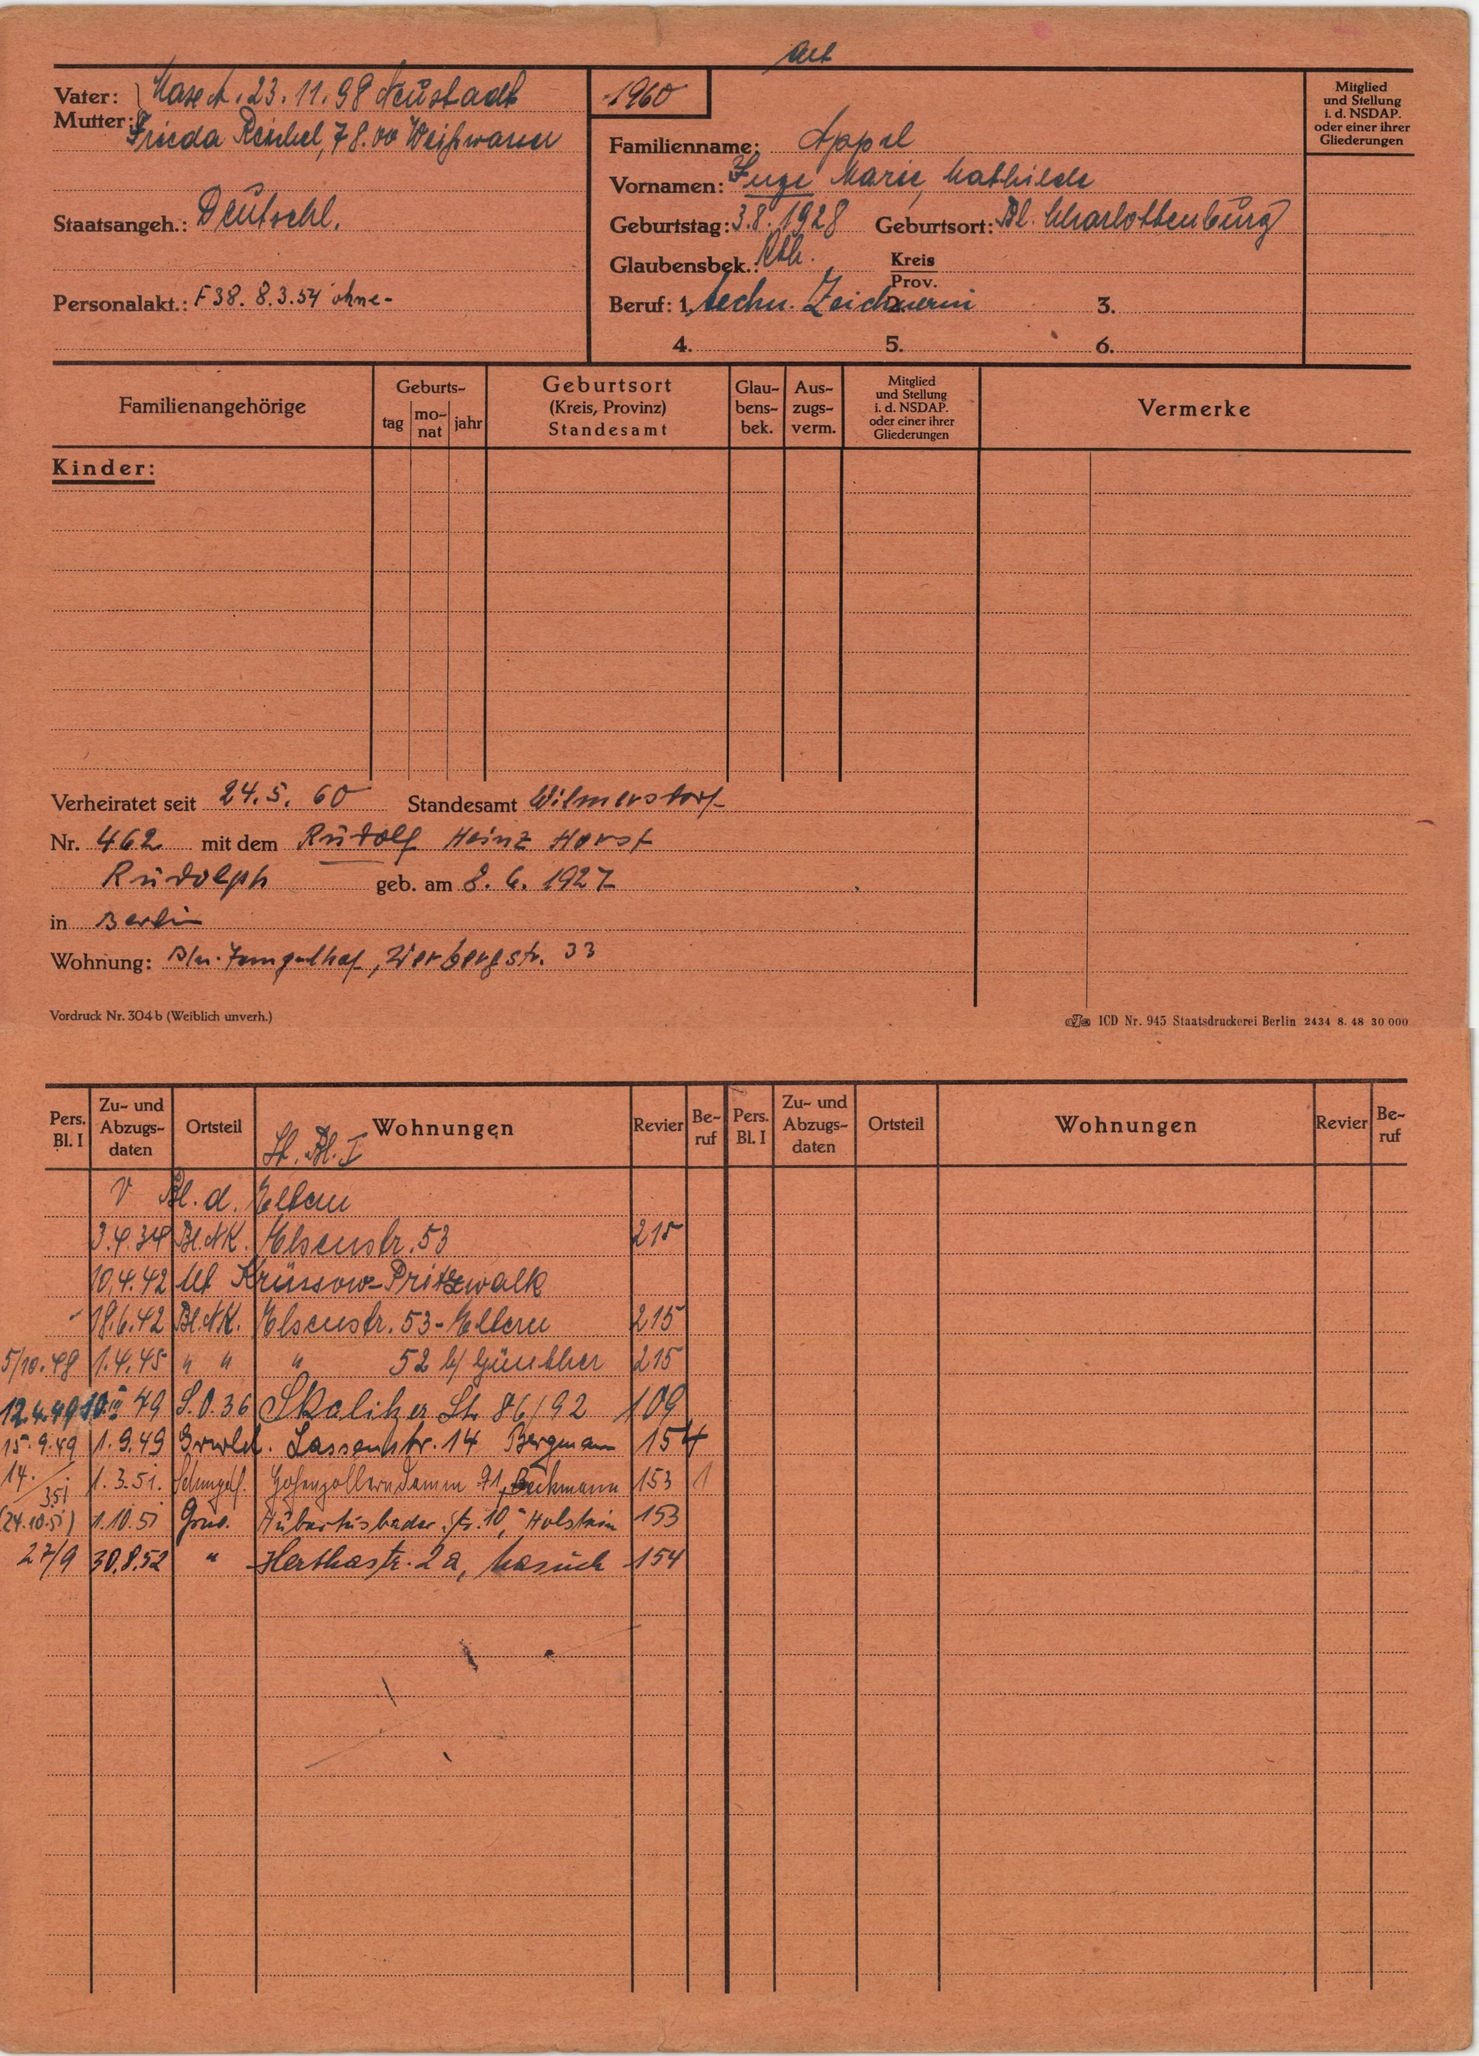
Appel